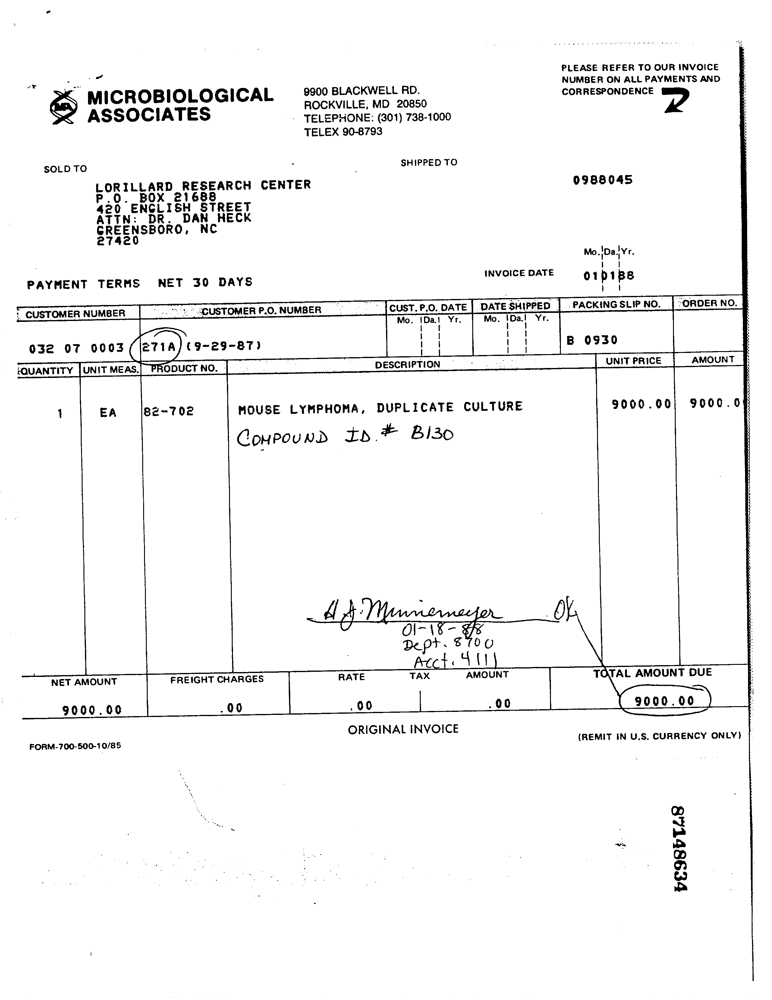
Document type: Invoice